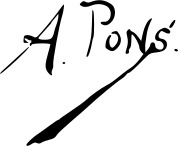
Signature of: ángel pons